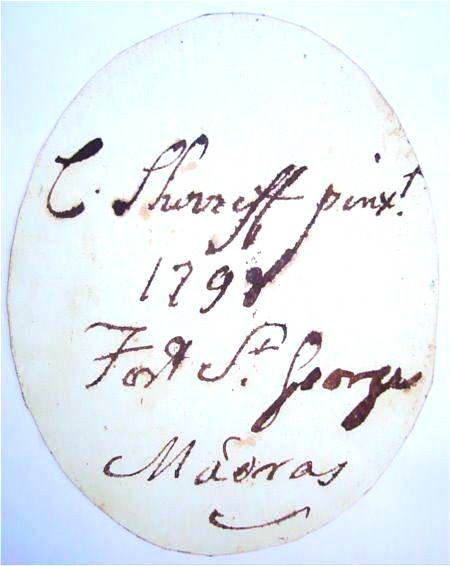
Signature of: charles shirreff